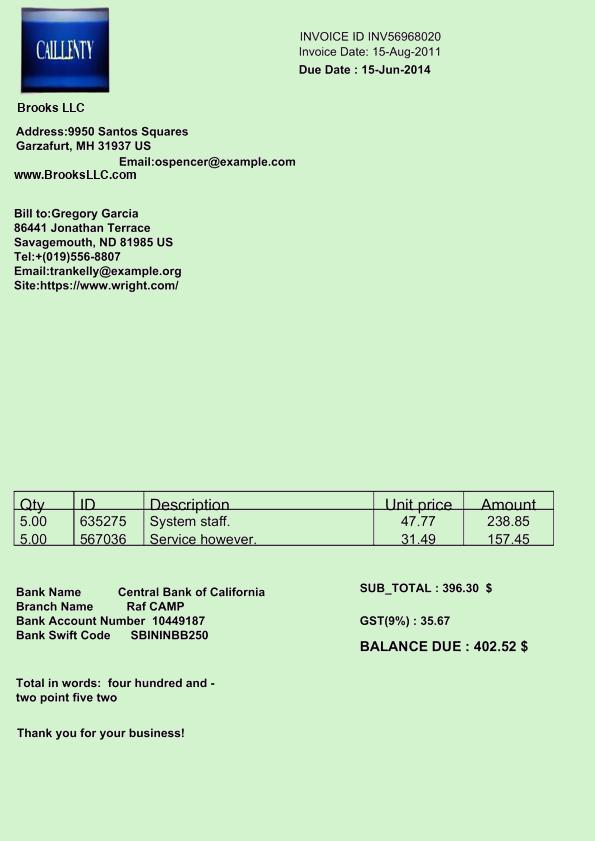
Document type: Invoice